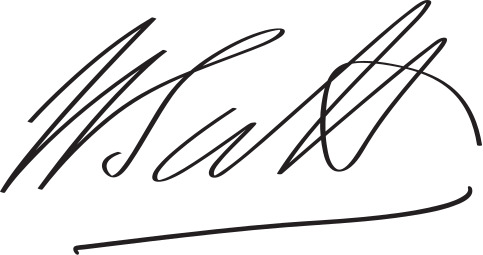
Signature of: william pitt the younger